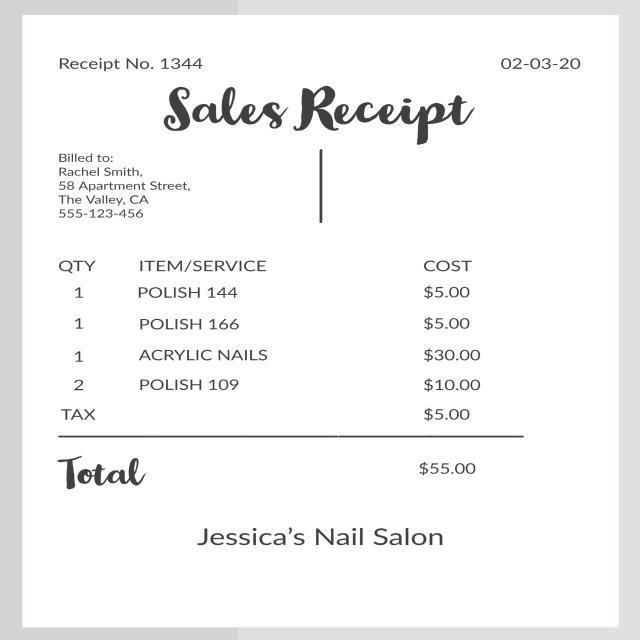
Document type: Invoice